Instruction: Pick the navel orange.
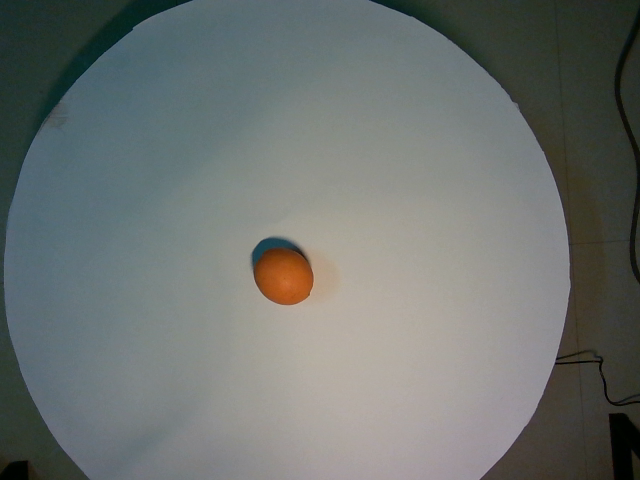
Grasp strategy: vertical